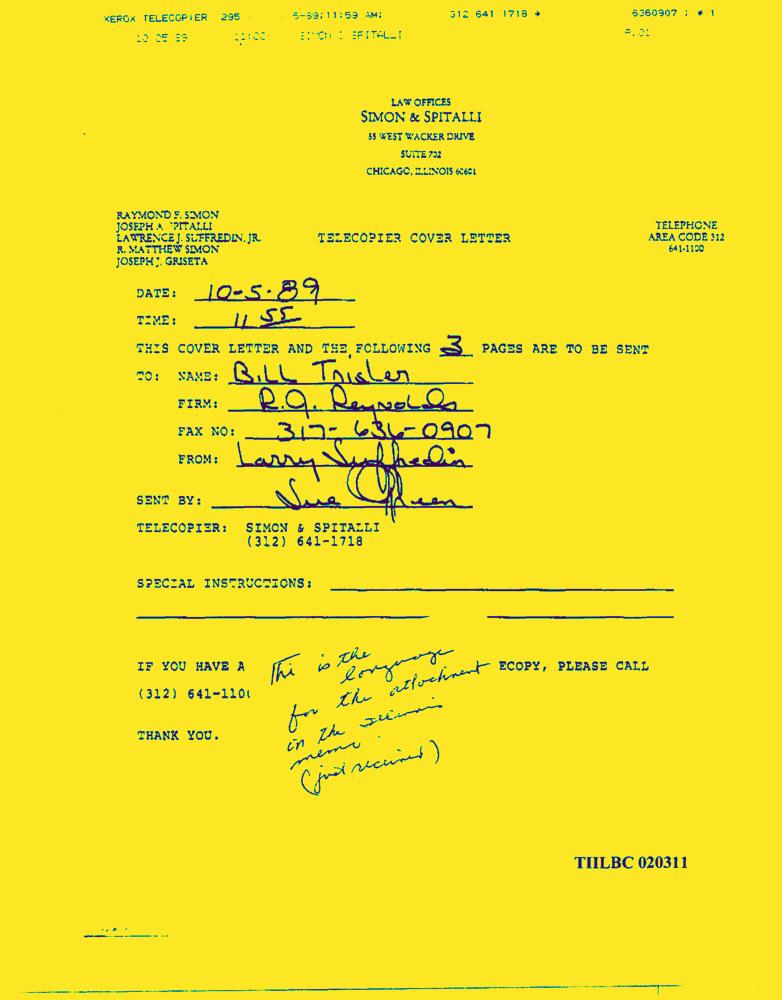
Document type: Letter-Doc